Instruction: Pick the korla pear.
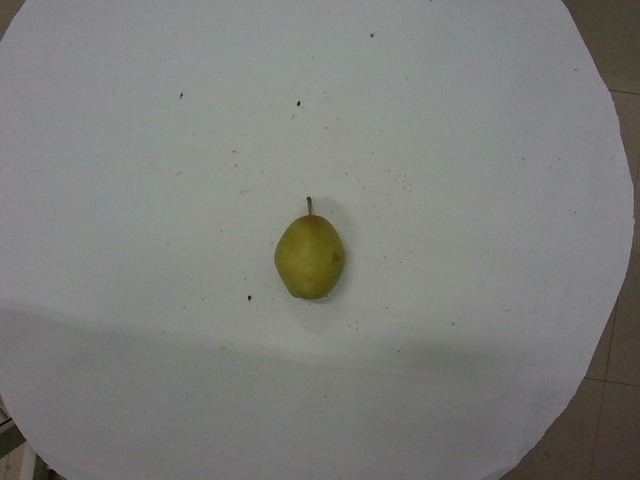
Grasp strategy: vertical